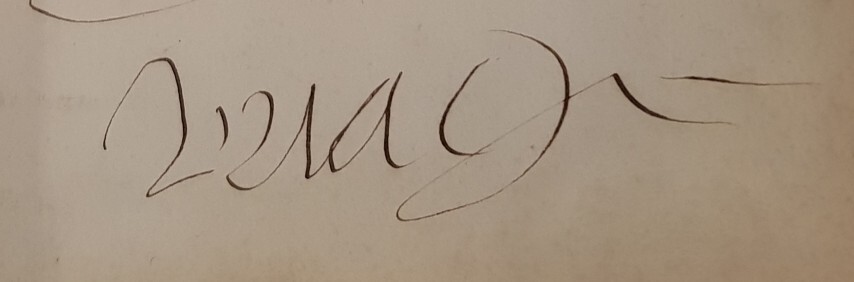
Signature of: soffrey alleman